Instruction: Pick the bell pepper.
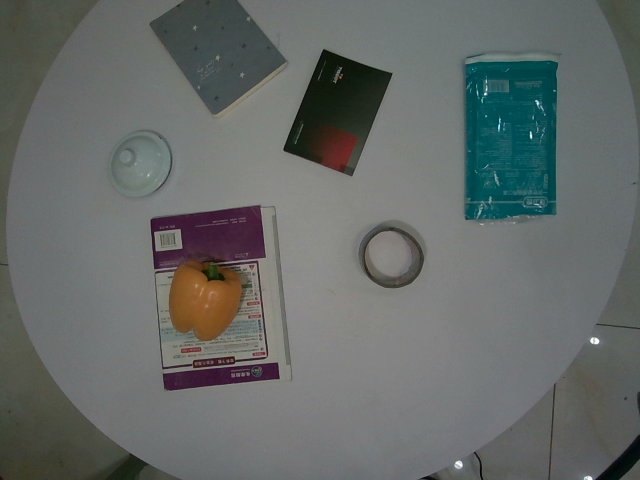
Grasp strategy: vertical